Question: What do the imaging results show?
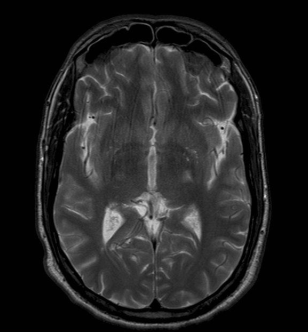
Answer: The imaging shows •  Lateral geniculate body - abnormal signal and enhancement
•  Additional periventricular lesions There is a lesion near the lateral geniculate body on the patient's left..